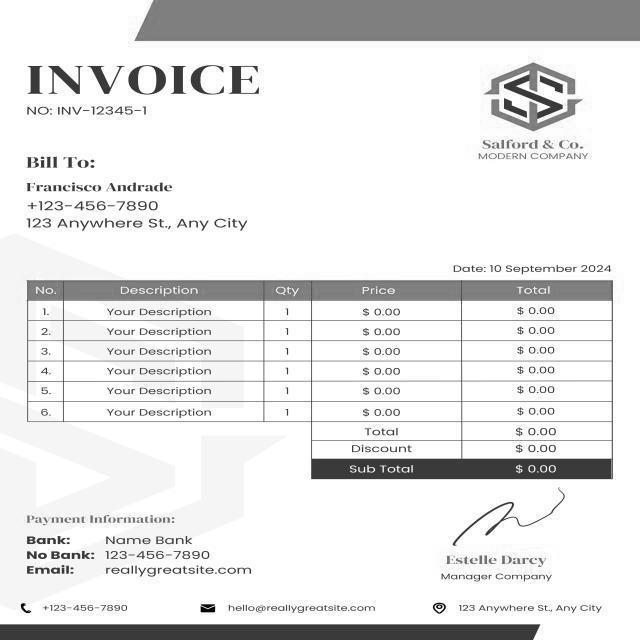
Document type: Invoice